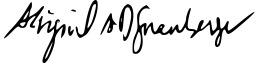
Signature of: abigail spanberger